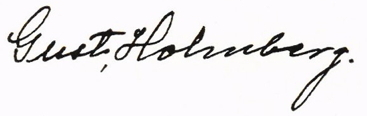
Signature of: gustav holmberg